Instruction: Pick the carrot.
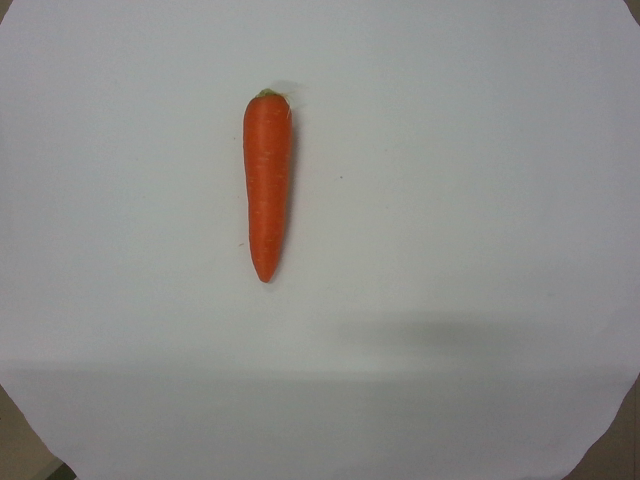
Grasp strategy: vertical